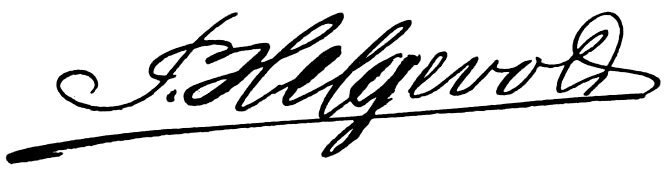
Signature of: peter helgevold